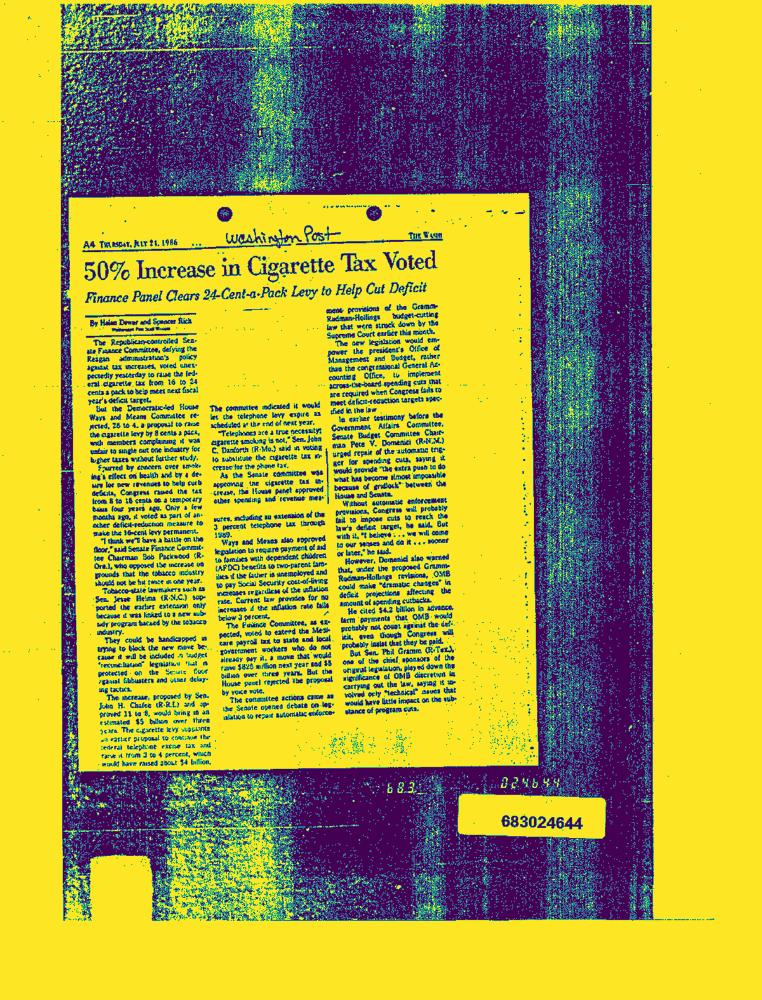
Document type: News-Article